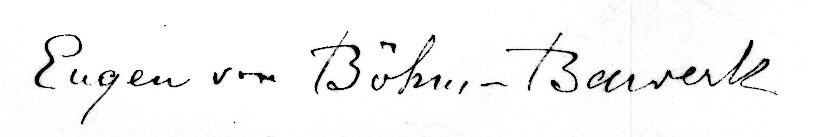
Signature of: eugen von böhm bawerk